Question: What was observed in the imaging?
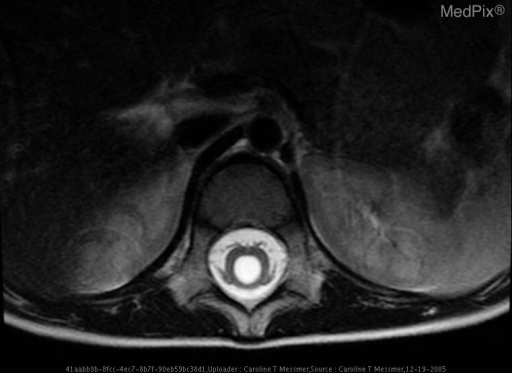
Answer: The imaging shows Symmetric severe dilation of the third and lateral ventricles.  Fourth ventricle is of normal size and contour.  There is obliteration of Sylvian aqueduct by an enlarged and convex portion of the superior tectal plate.   There is no reliable evidence of parenchymal enhancement here or otherwise.  There is a linear increased FLAIR signal noted around the lateral ventricles suggestive of transependymal pressure or CSF flow.  The orbits, skull base and pituitary fossa are all WNL.  Normal intracranial flow void seen Axial T2 weighted MR showing increased attenuation of fluid filled central cord lesion..